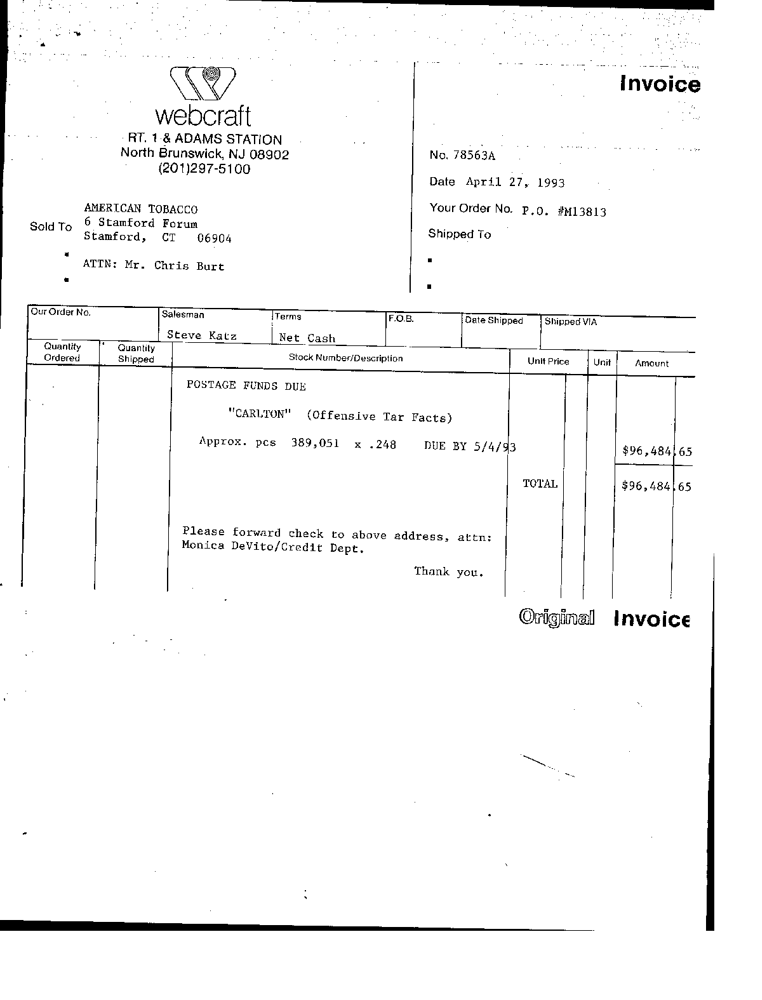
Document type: Invoice